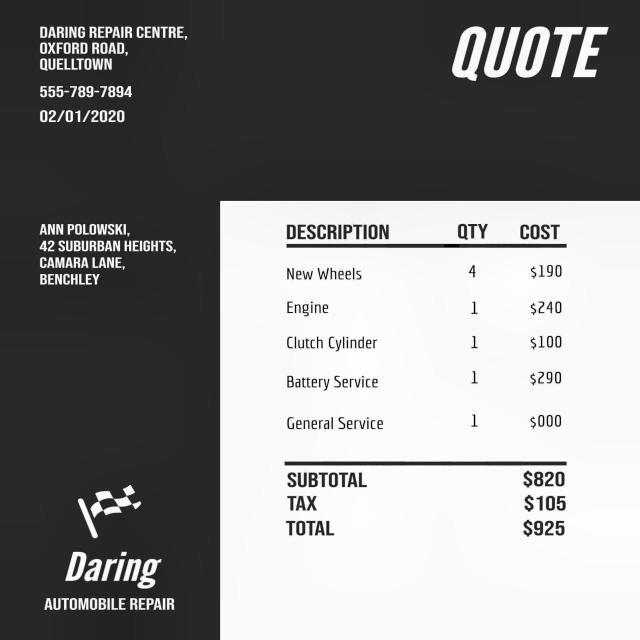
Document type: Invoice